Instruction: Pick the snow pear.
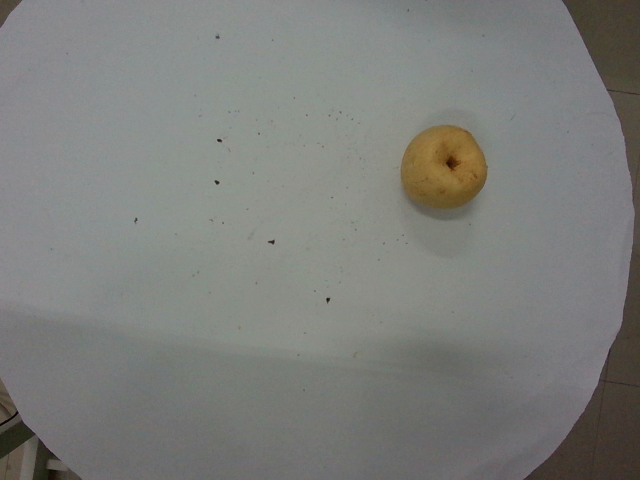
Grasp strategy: vertical